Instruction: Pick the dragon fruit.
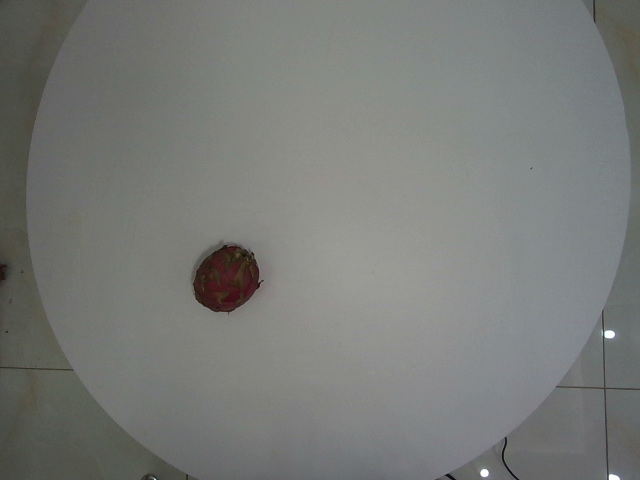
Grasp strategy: vertical